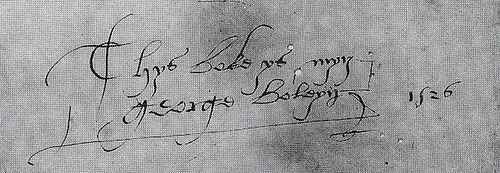
Signature of: george boleyn viscount rochford